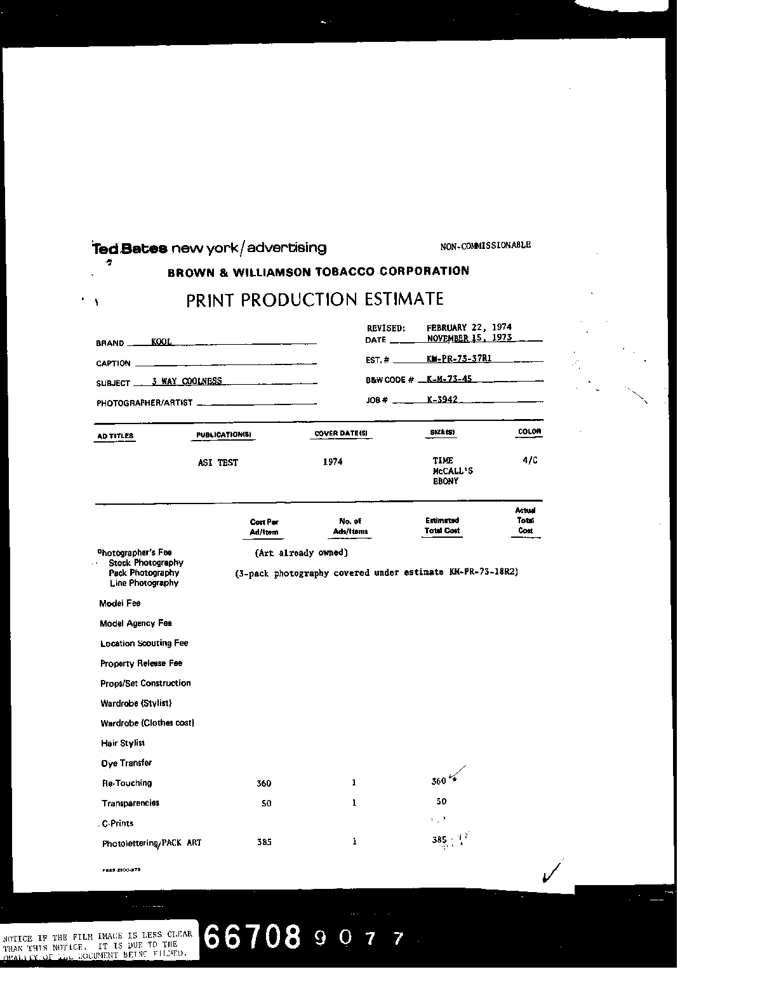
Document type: Invoice